Question: What type of tax is indicated in the document, personal property or real estate?
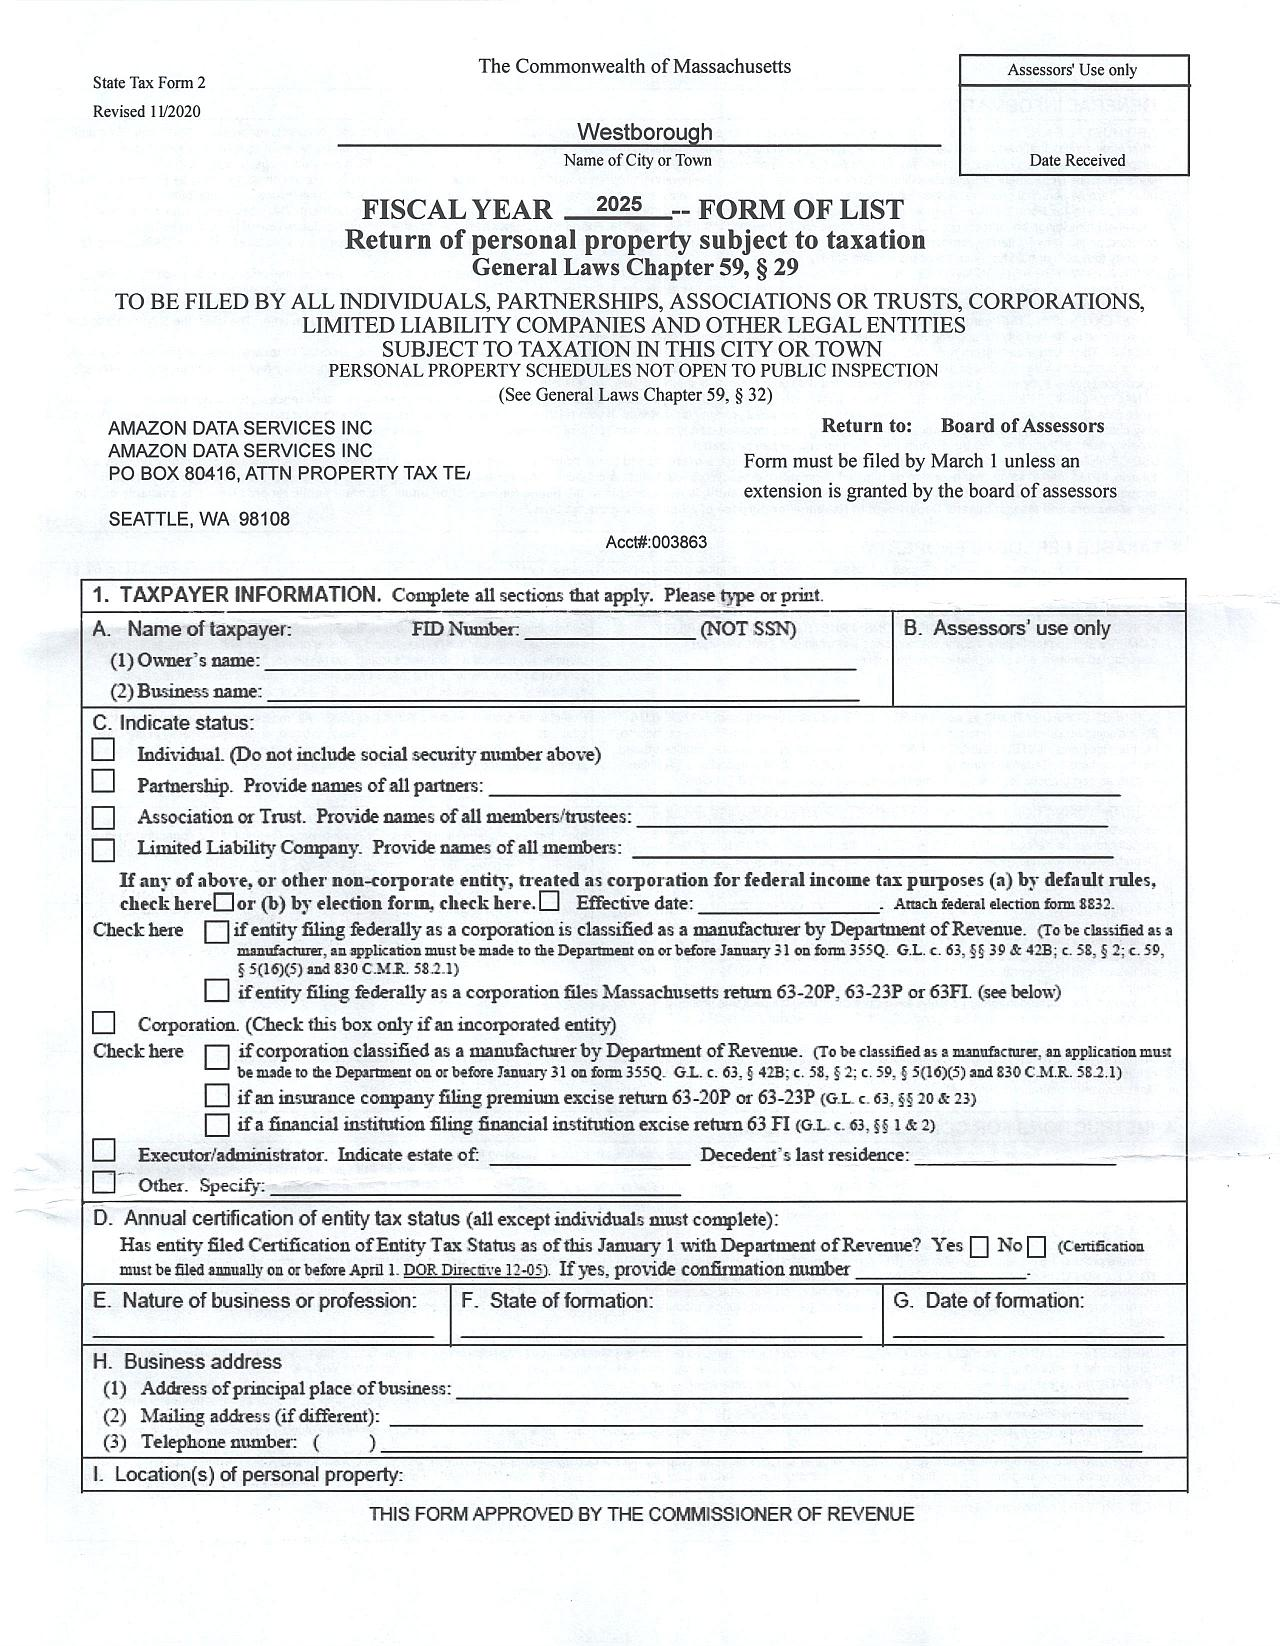
Answer: "Personal Property subject to taxation"